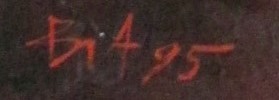
Signature of: uladzimir akulaw